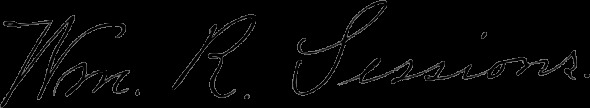
Signature of: william robert sessions